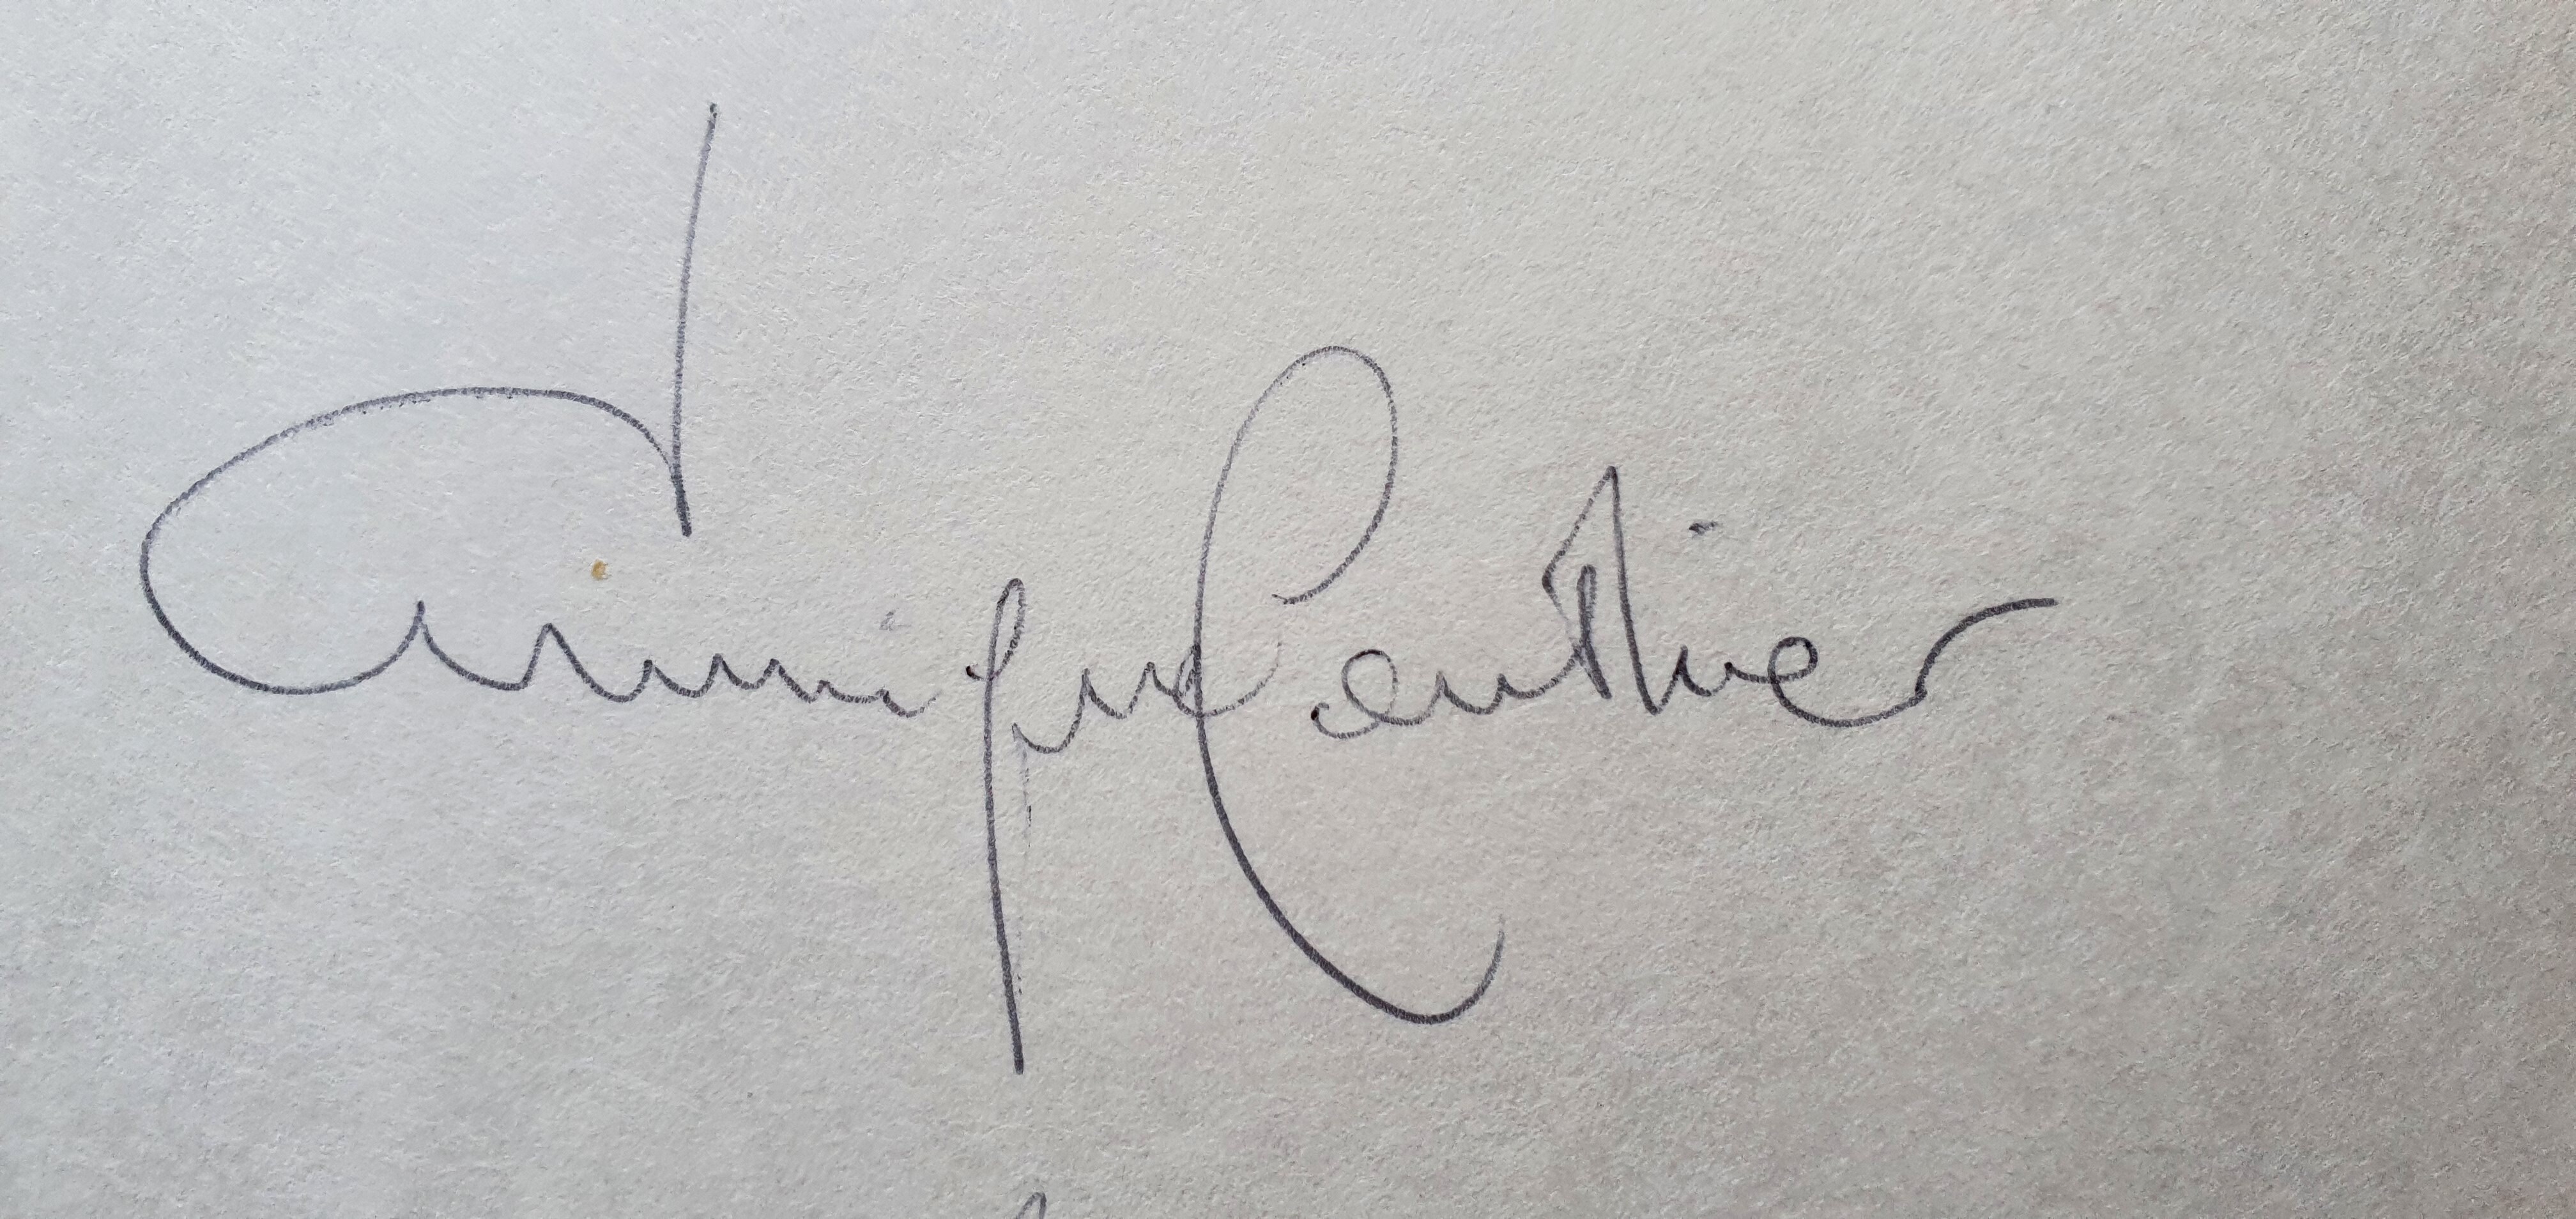
Signature of: dominique gauthier